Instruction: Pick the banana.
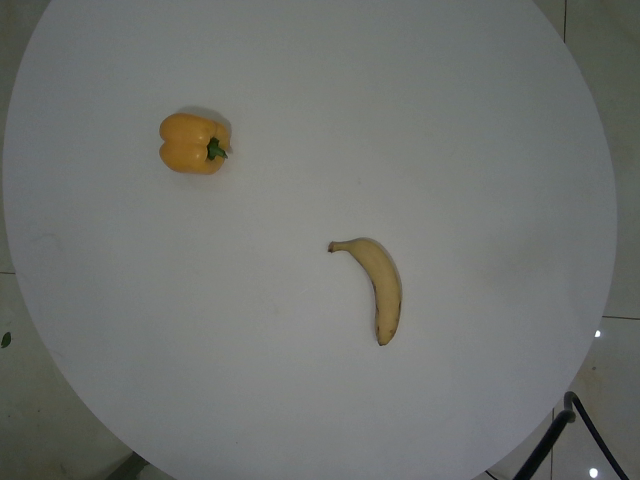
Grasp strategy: vertical